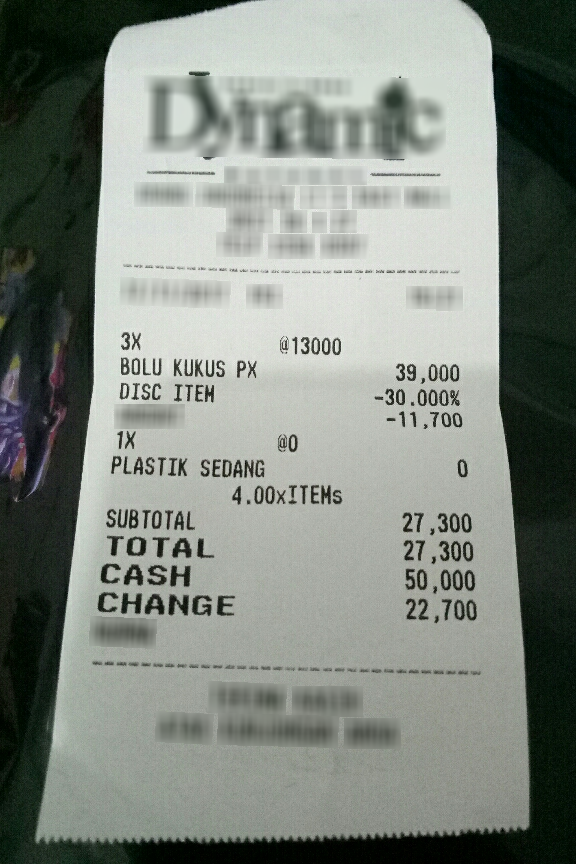
Extraction:
receipt: line_items: name: BOLU KUKUS PX
price: 39,000
qty: 3X
name: PLASTIK SEDANG
price: 0
qty: 1X
subtotal: 27,300
total: 27,300